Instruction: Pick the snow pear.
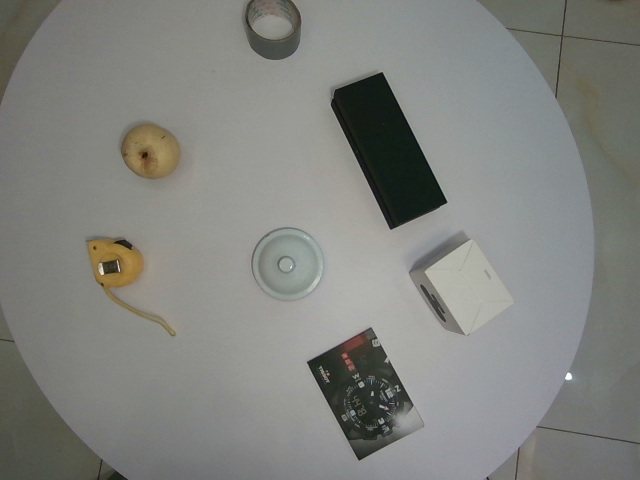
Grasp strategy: vertical